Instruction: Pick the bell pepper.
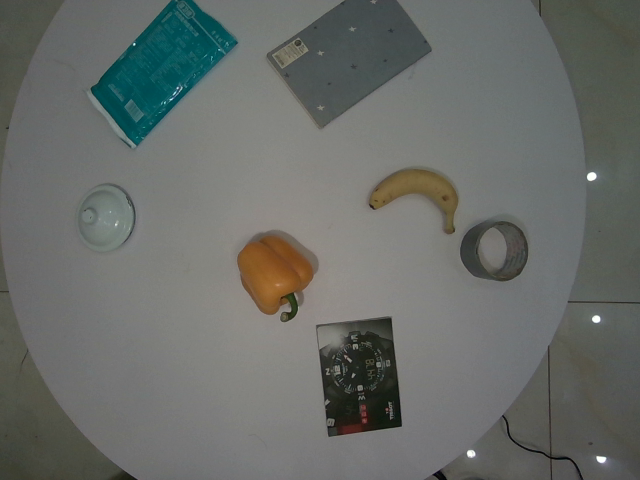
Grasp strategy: vertical